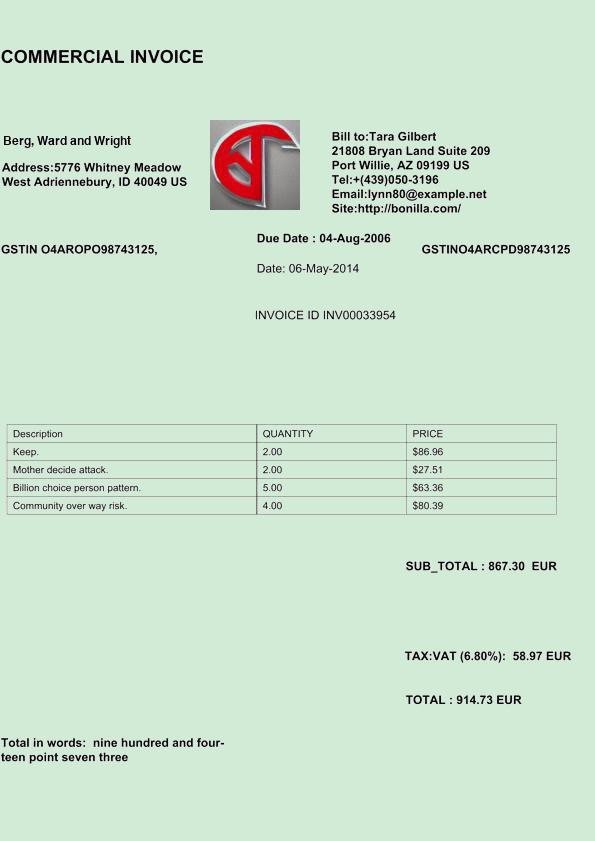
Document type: Invoice